Question: In what way does the history help explain the case?
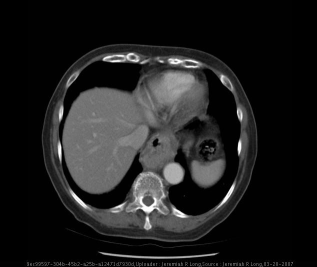
Answer: The patient's history of 74 year old female with dyspnea on exertion. is key in understanding the case.